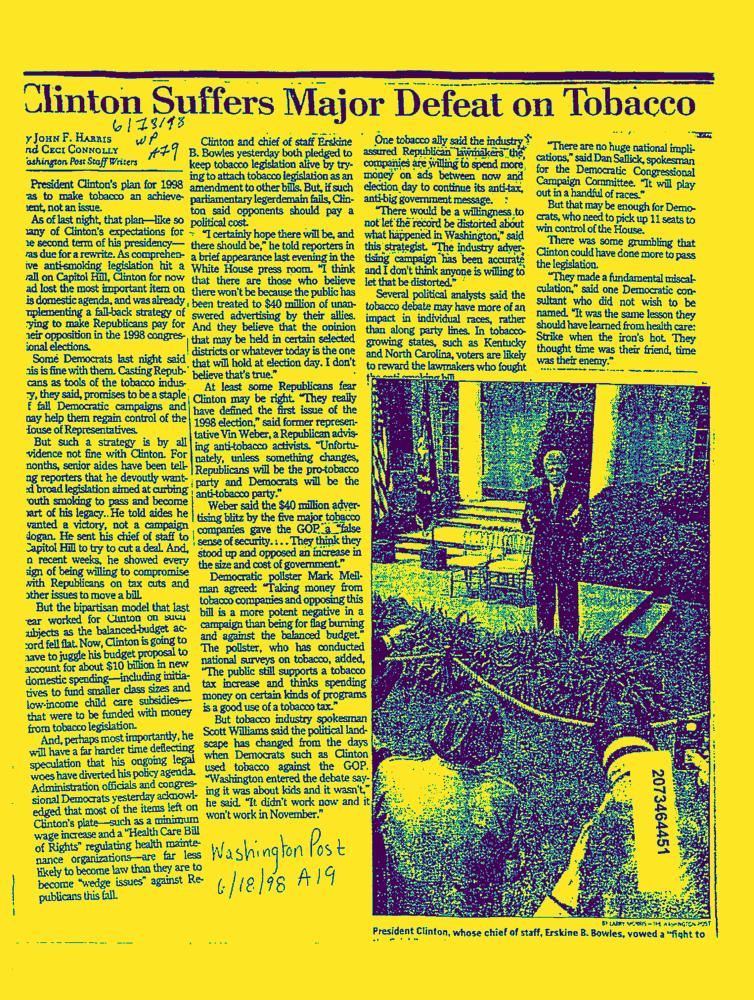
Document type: News-Article